Question: Which state is mentioned in the document?
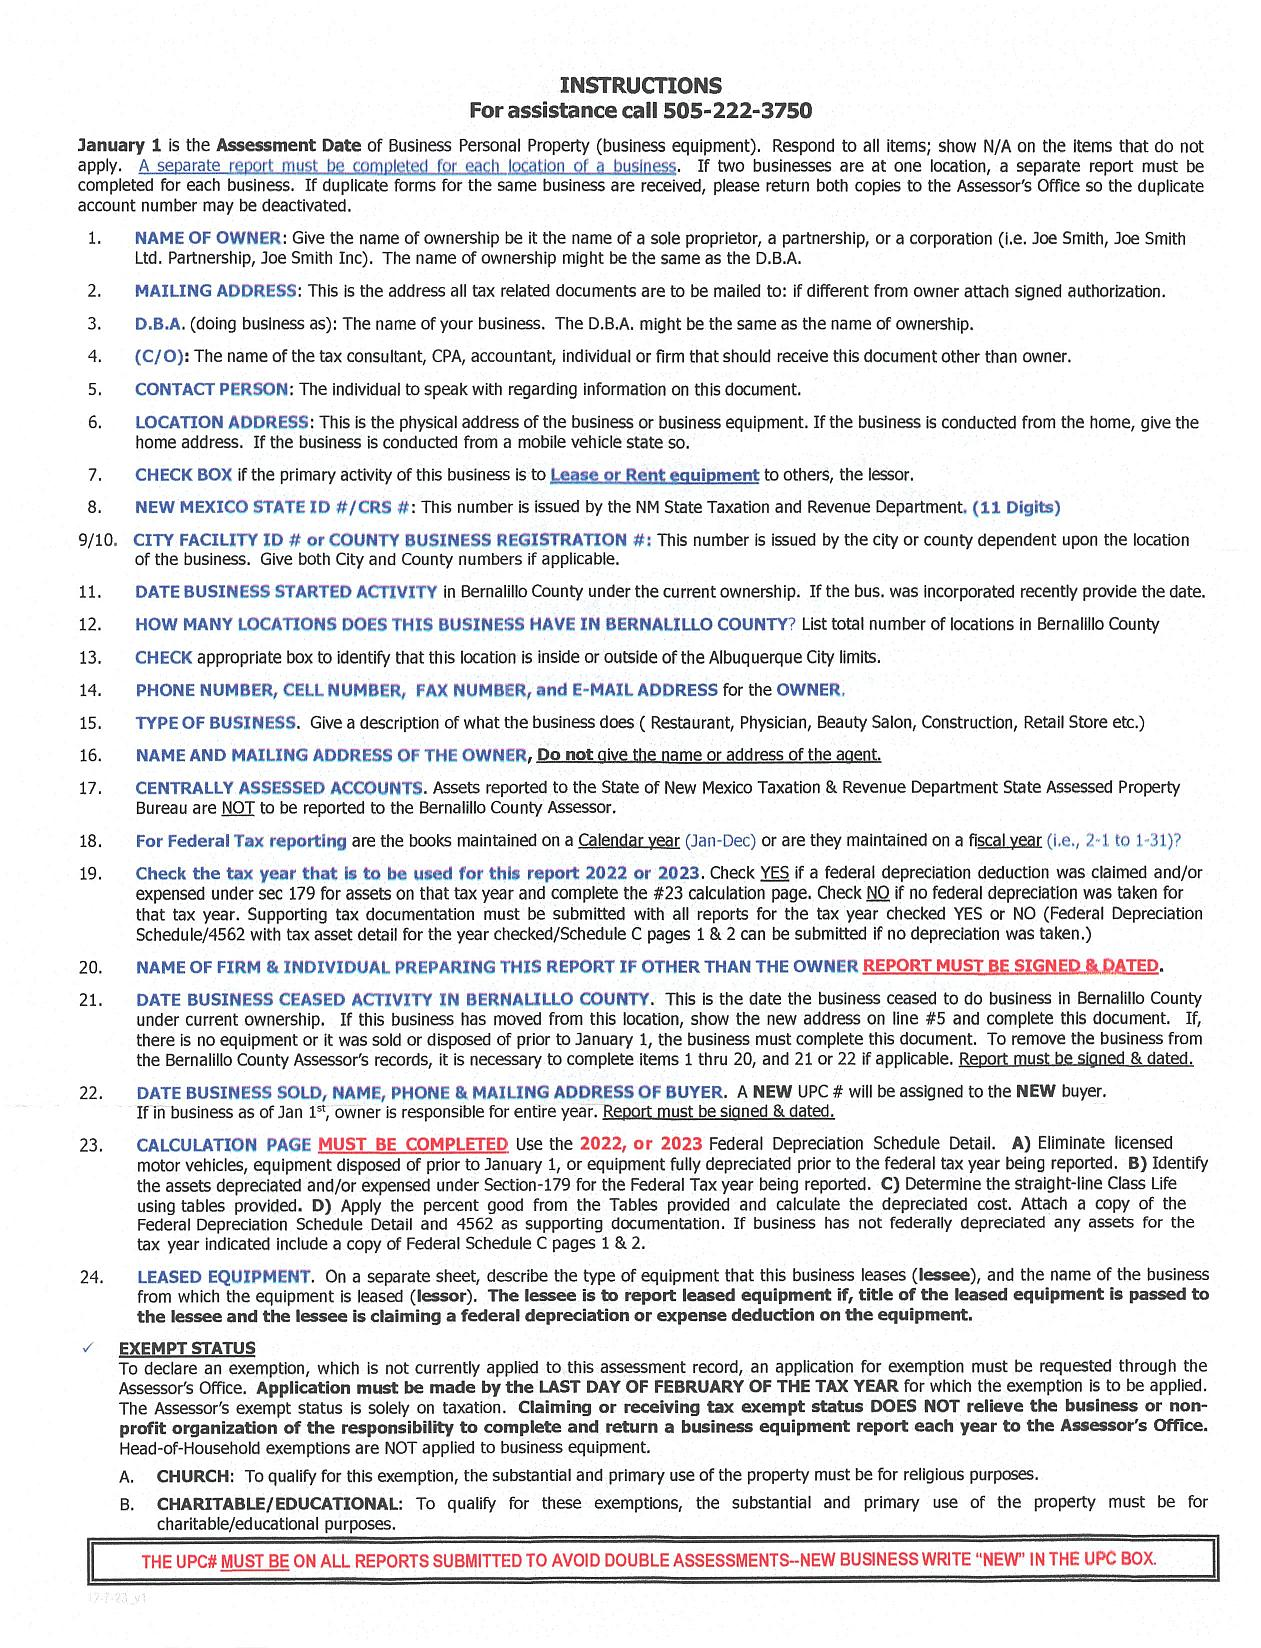
Answer: "NEW MEXICO"